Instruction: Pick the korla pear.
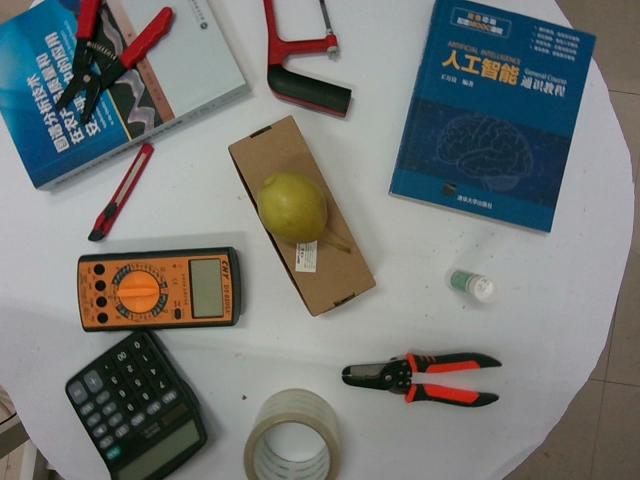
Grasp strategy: vertical